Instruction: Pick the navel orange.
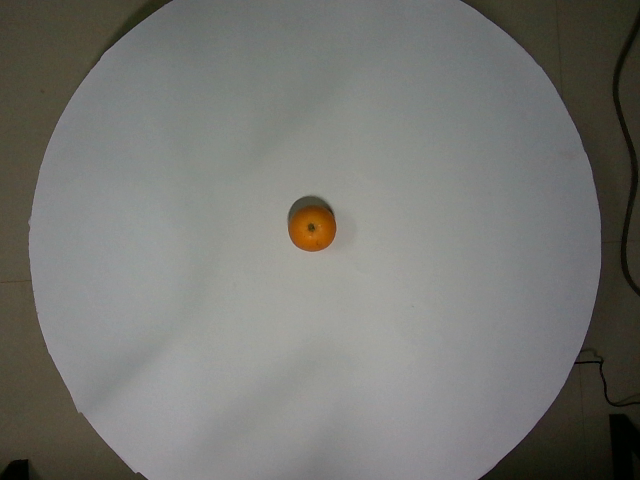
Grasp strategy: vertical